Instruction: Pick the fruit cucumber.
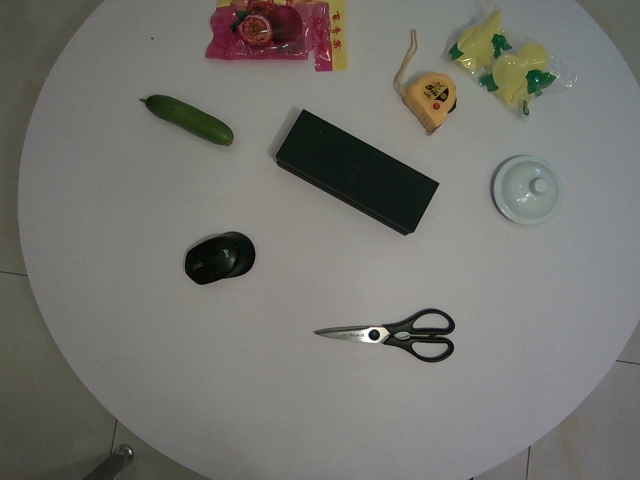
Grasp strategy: vertical